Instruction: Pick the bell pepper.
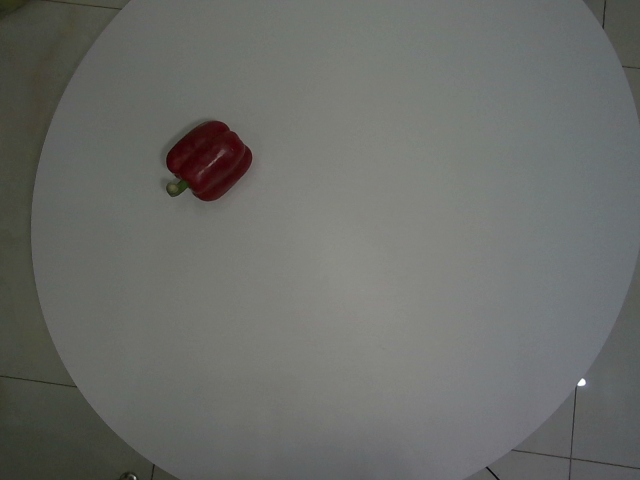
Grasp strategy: vertical